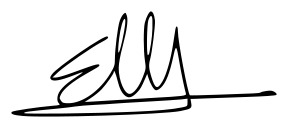
Signature of: eduardo fernández rubiño